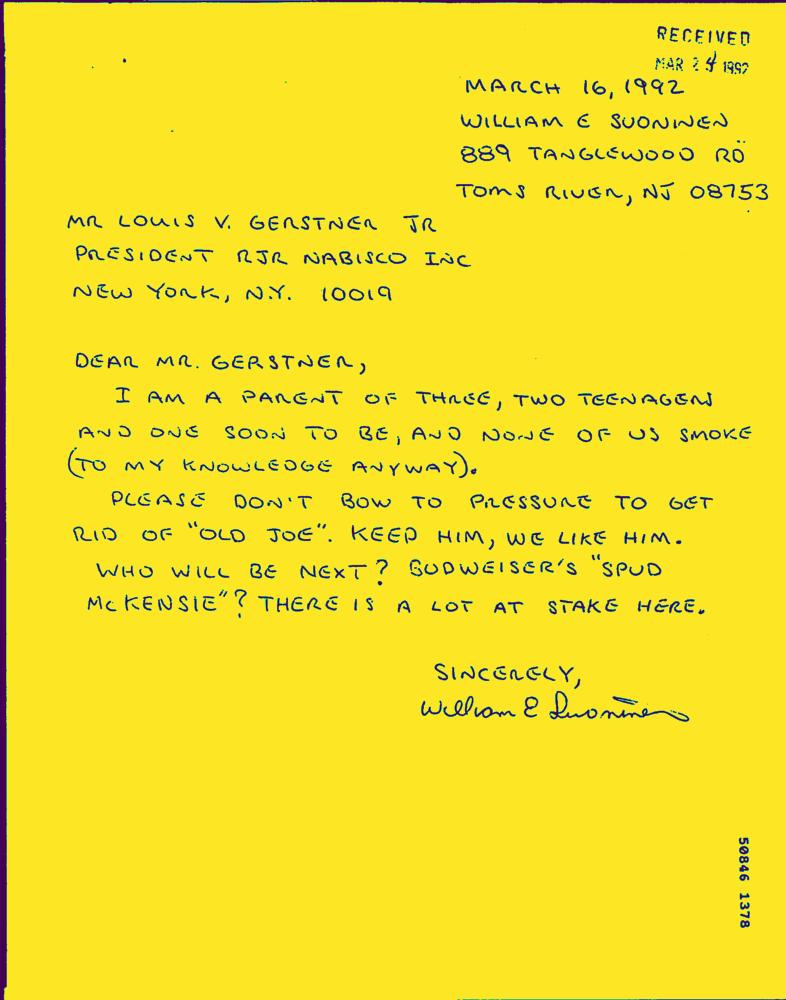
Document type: Hand-Written